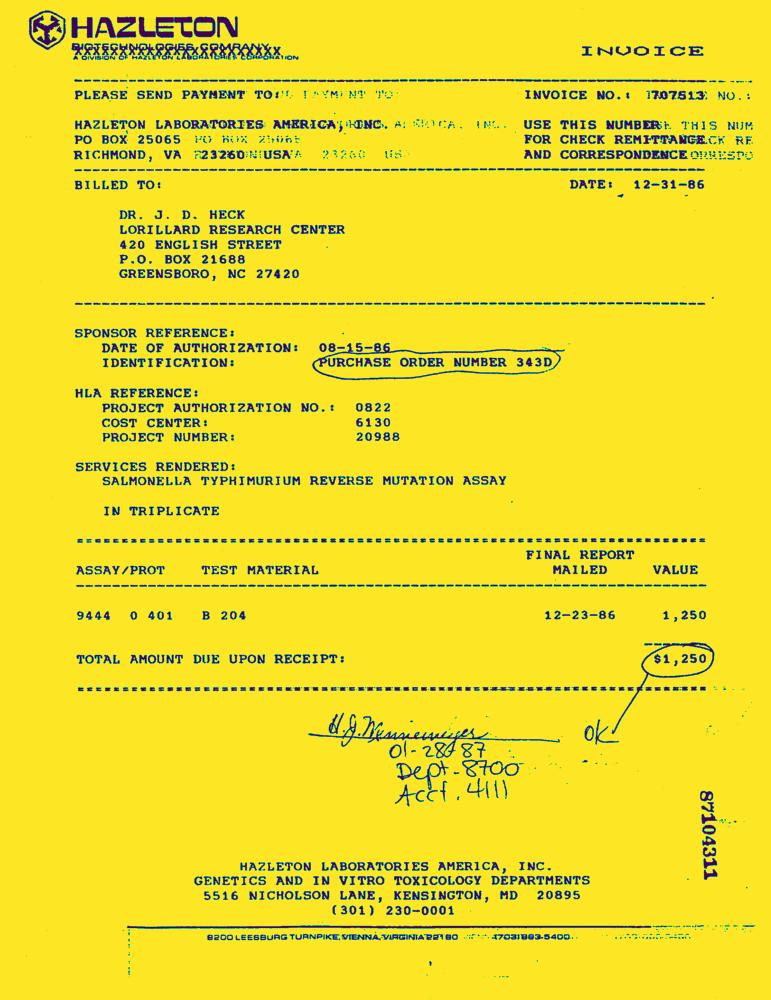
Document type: Invoice-Doc